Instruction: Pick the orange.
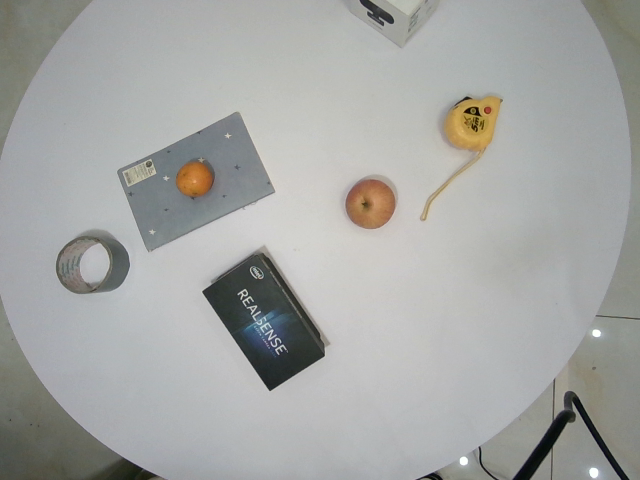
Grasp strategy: vertical